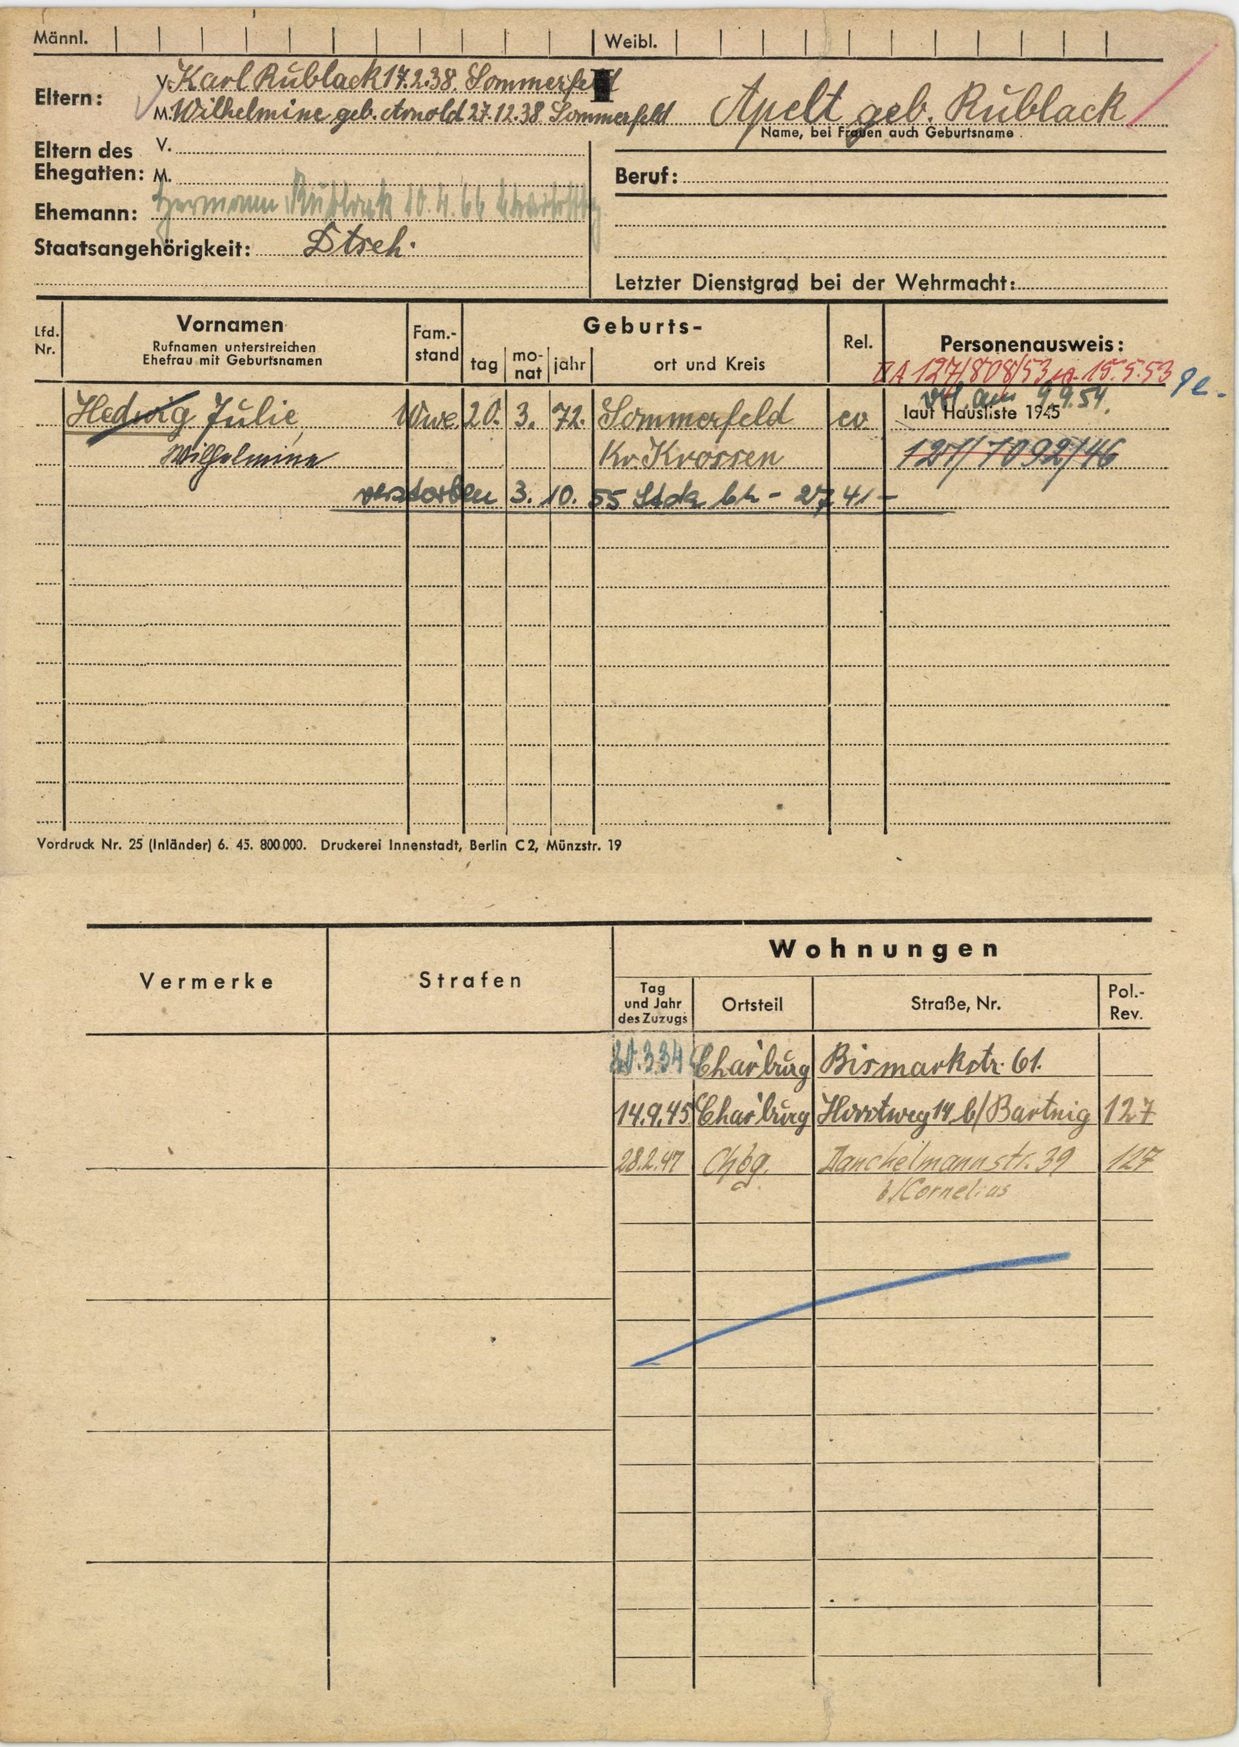
Apelt geb. Rublack